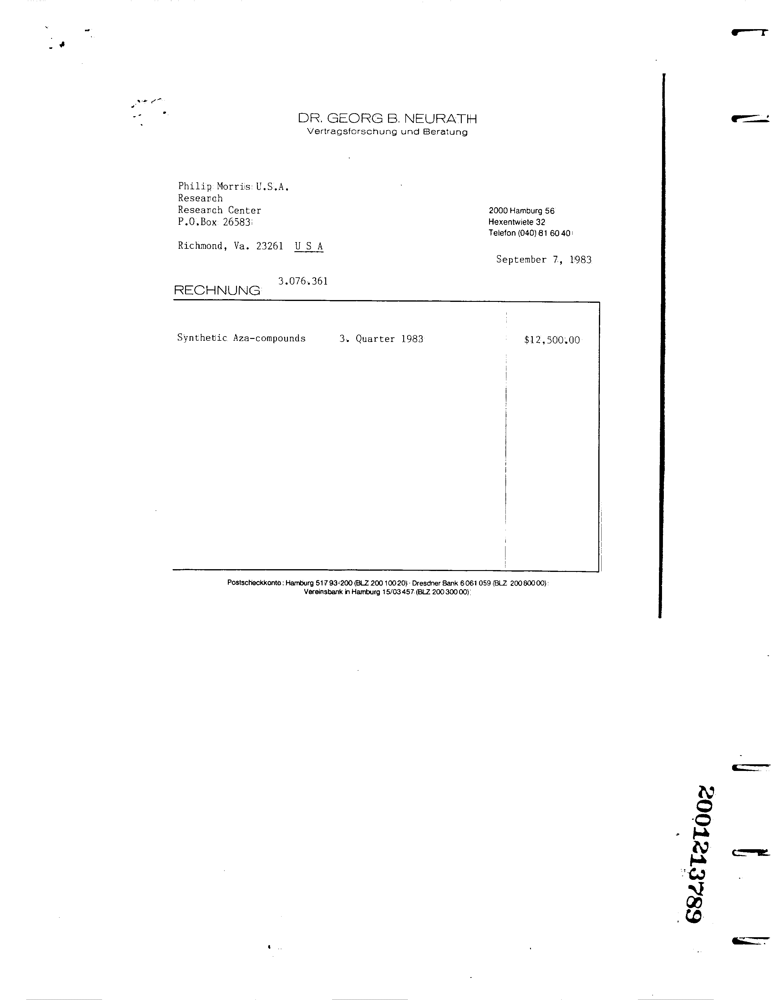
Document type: Invoice